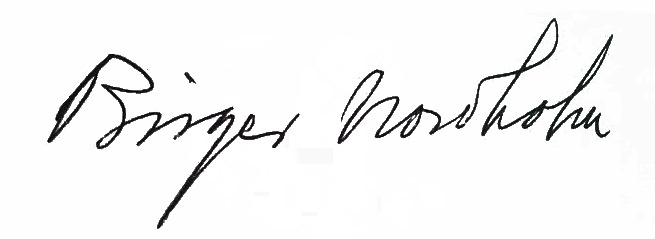
Signature of: birger nordholm